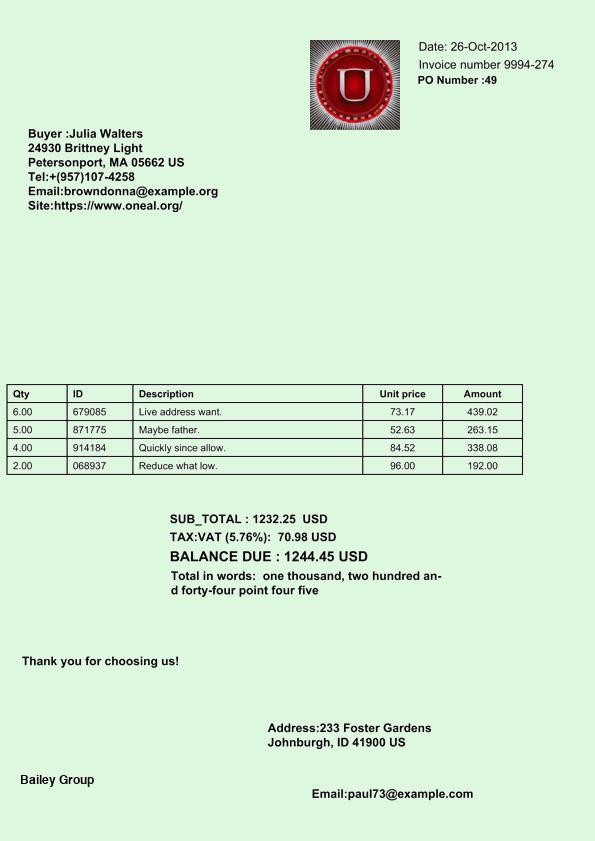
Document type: Invoice